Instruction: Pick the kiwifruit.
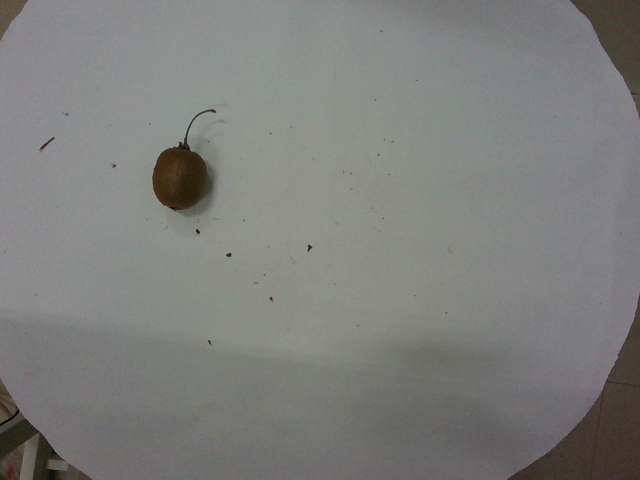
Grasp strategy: vertical